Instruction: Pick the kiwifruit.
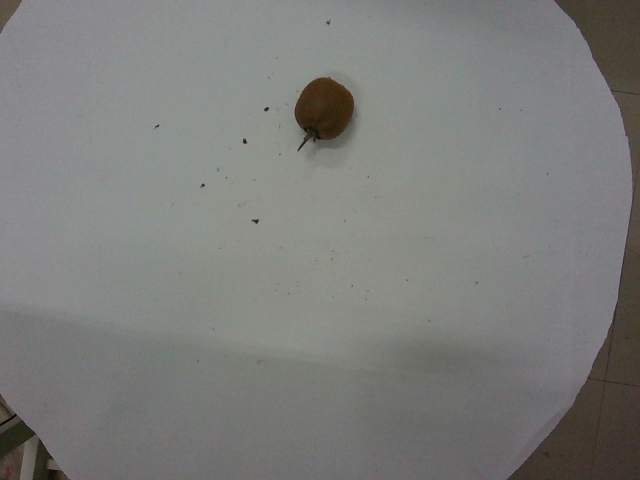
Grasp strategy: vertical